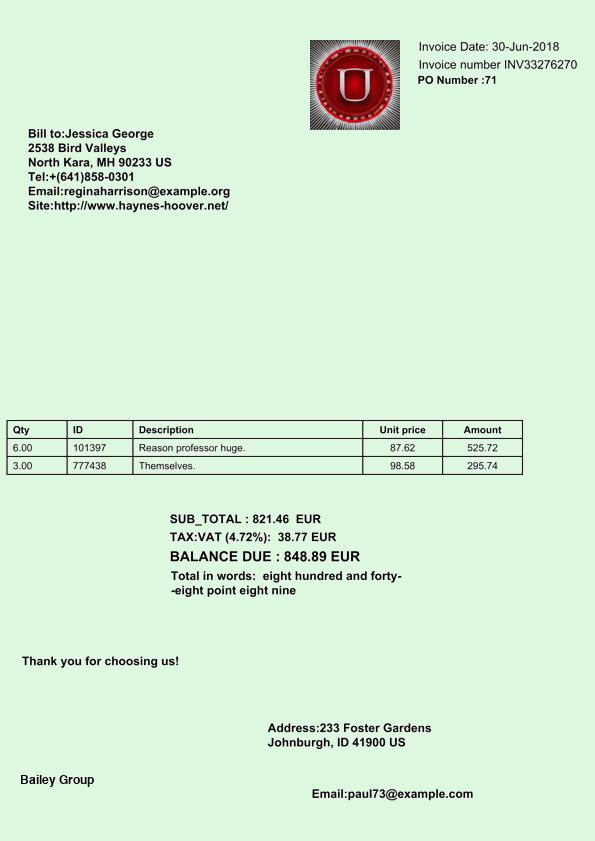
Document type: Invoice